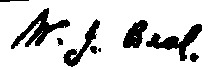
Signature of: william james beal